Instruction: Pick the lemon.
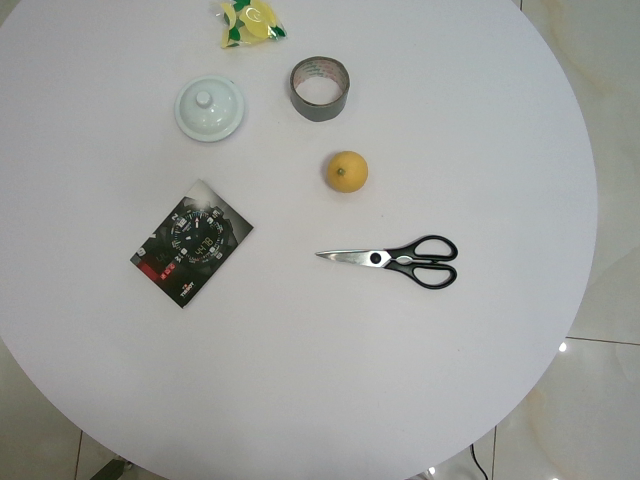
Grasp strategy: vertical